Question: Which state is mentioned in the document?
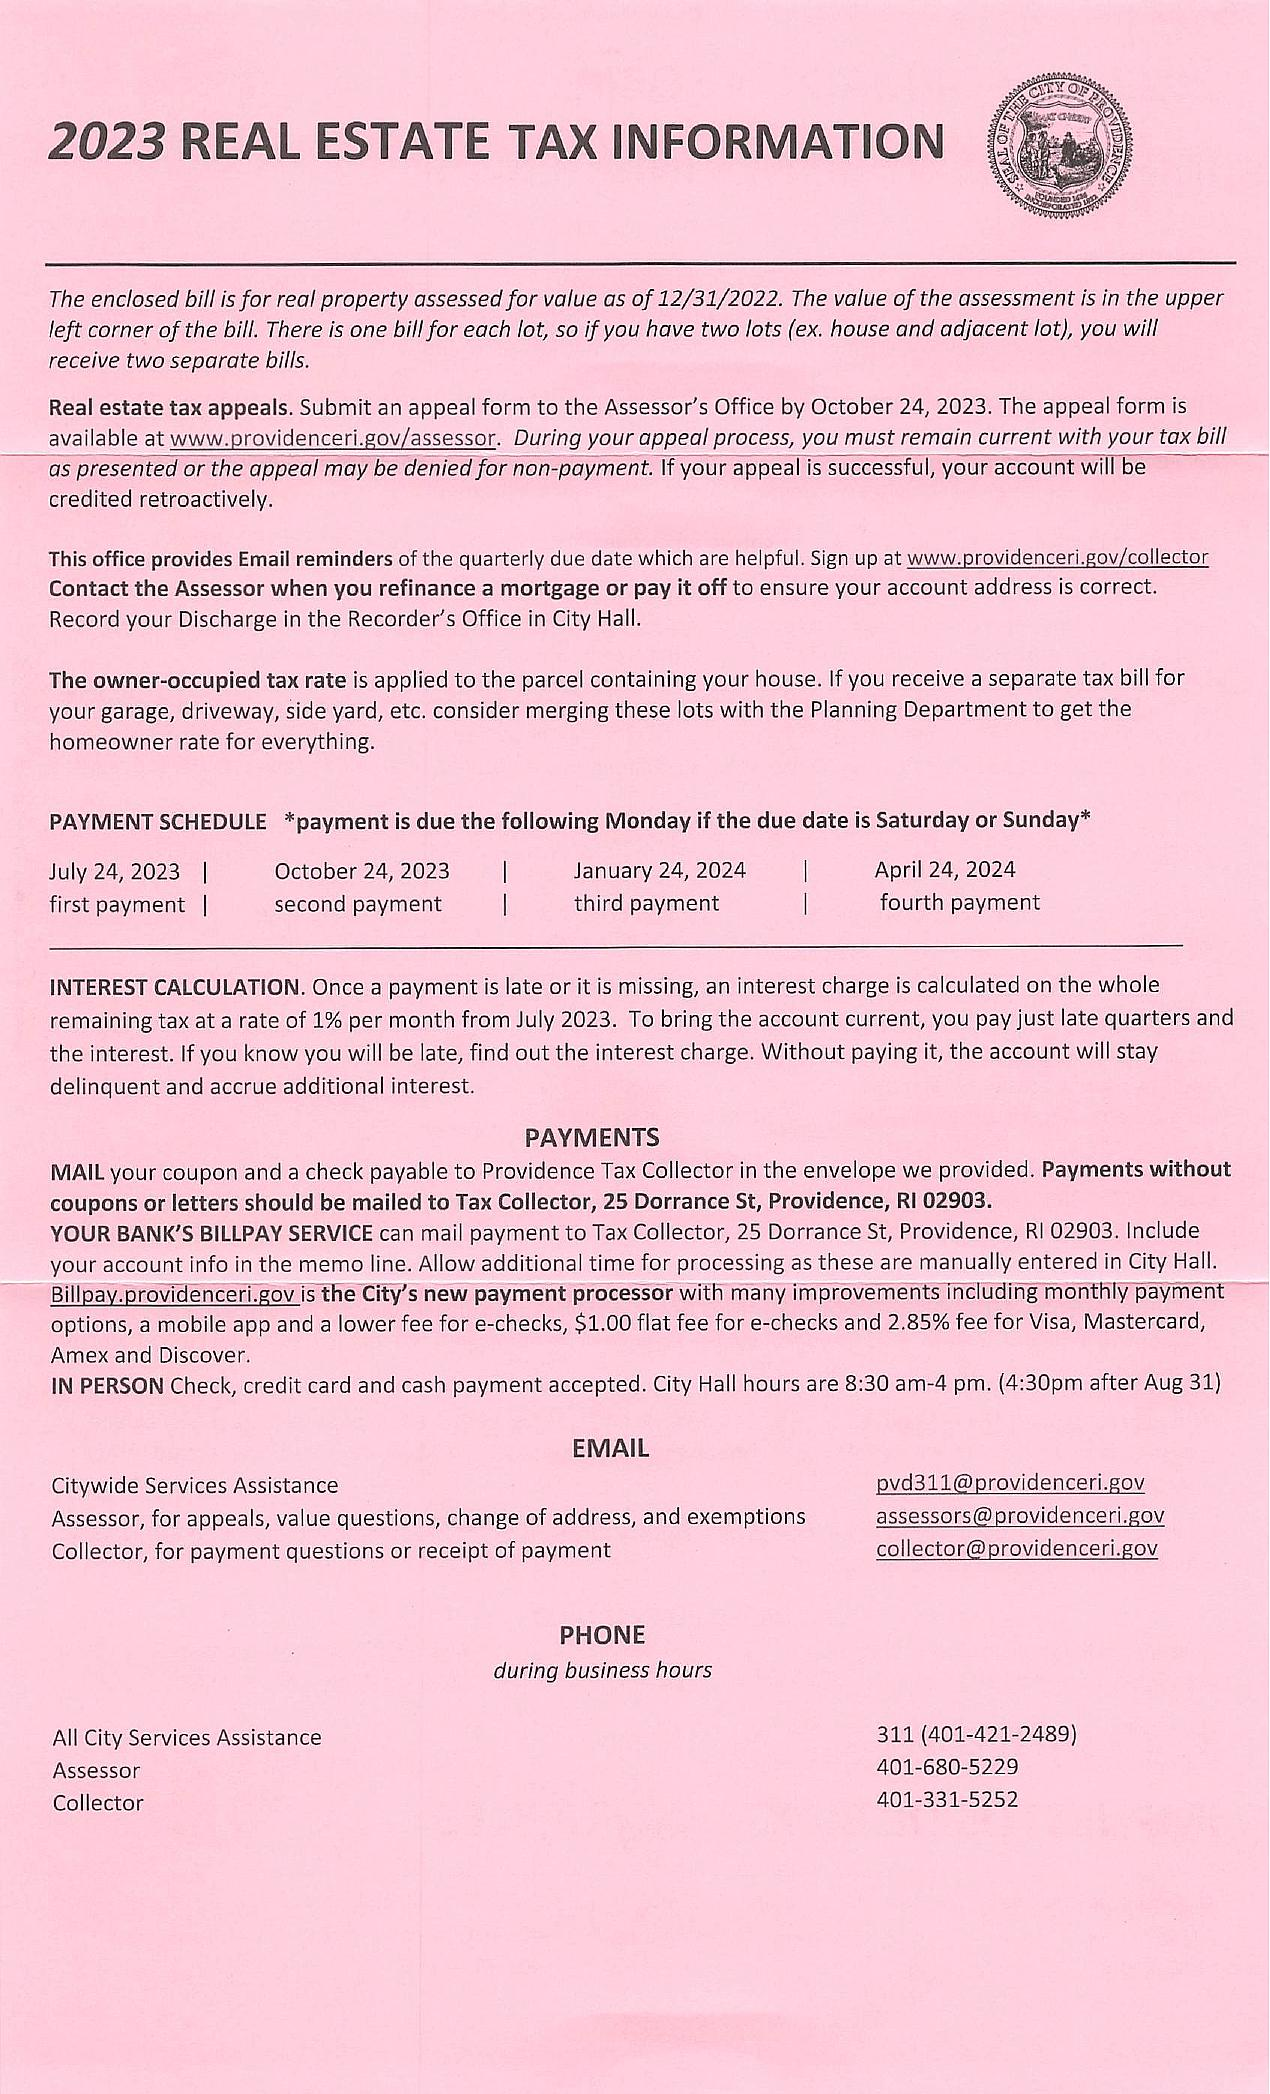
Answer: "Rhode Island"